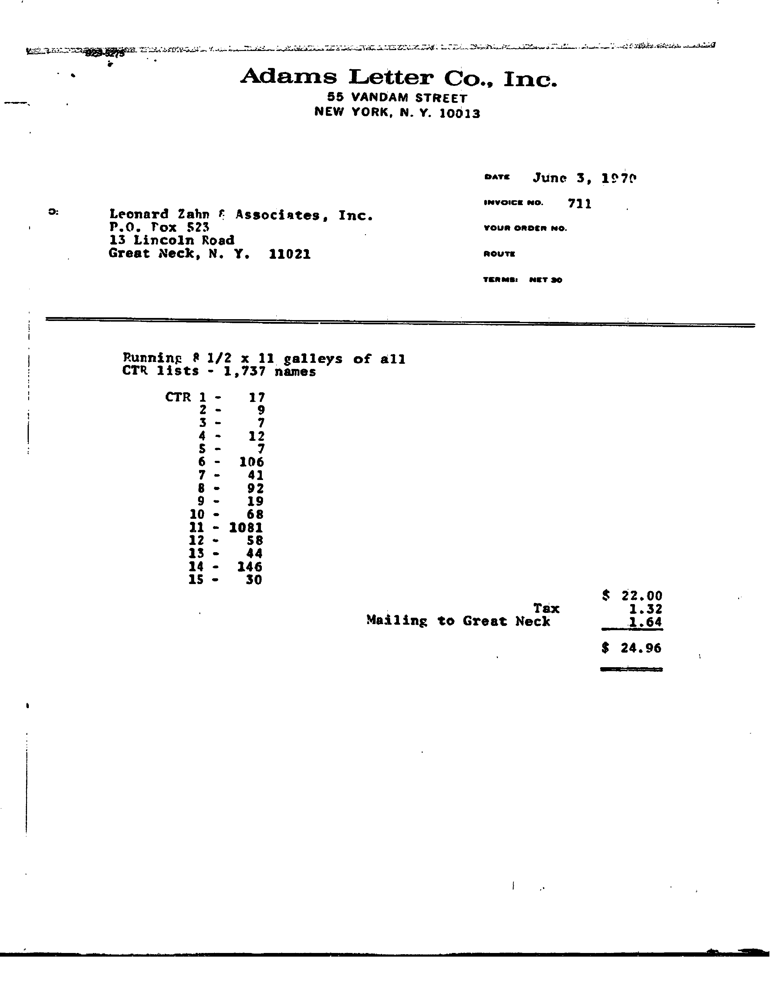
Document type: Invoice